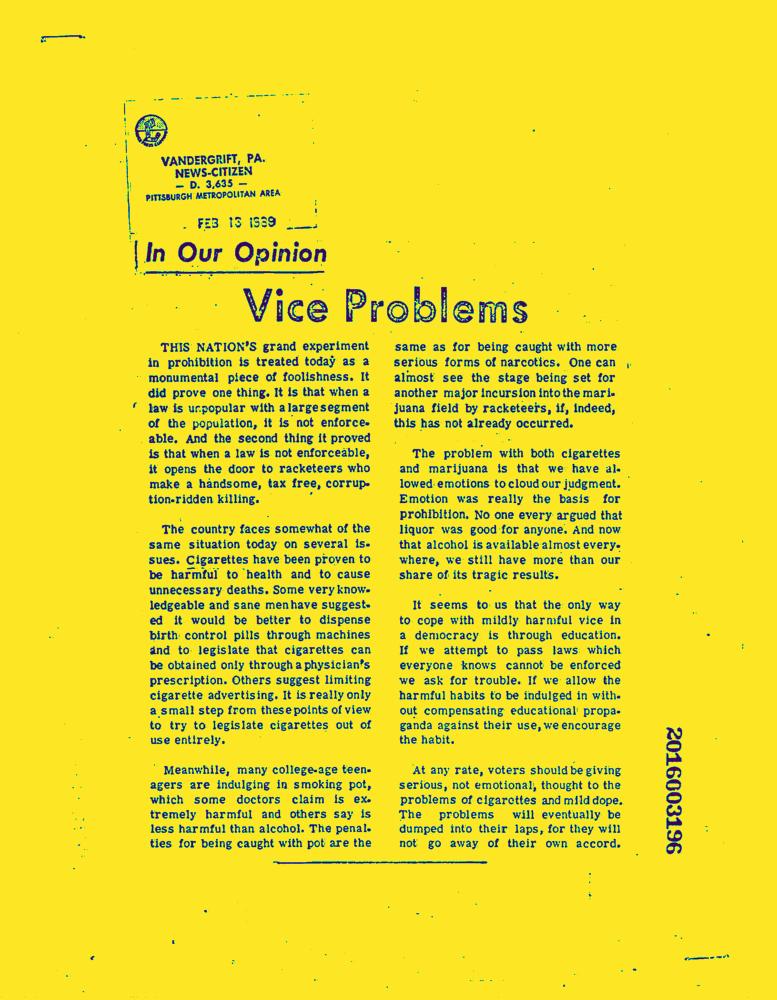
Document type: News-Article